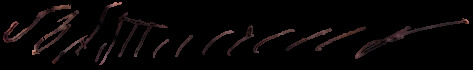
Signature of: haji zeynal abdin taghiyev